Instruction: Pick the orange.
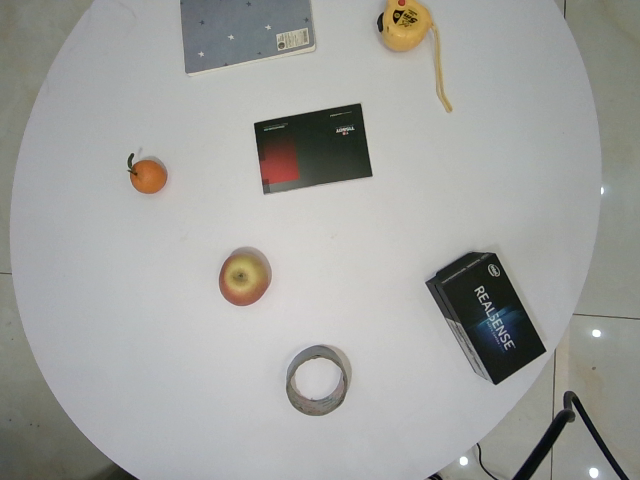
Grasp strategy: vertical